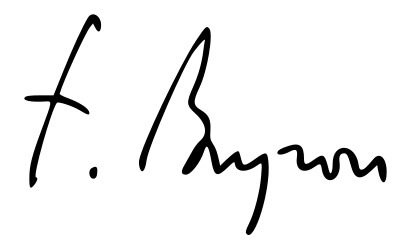
Signature of: françois bayrou